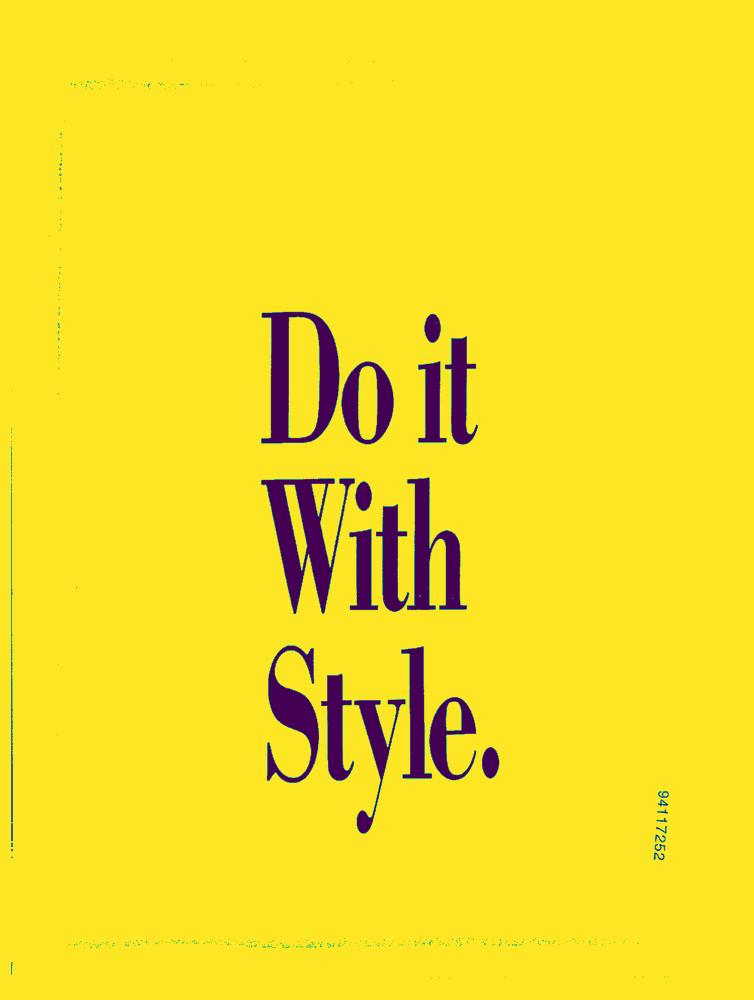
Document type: AD